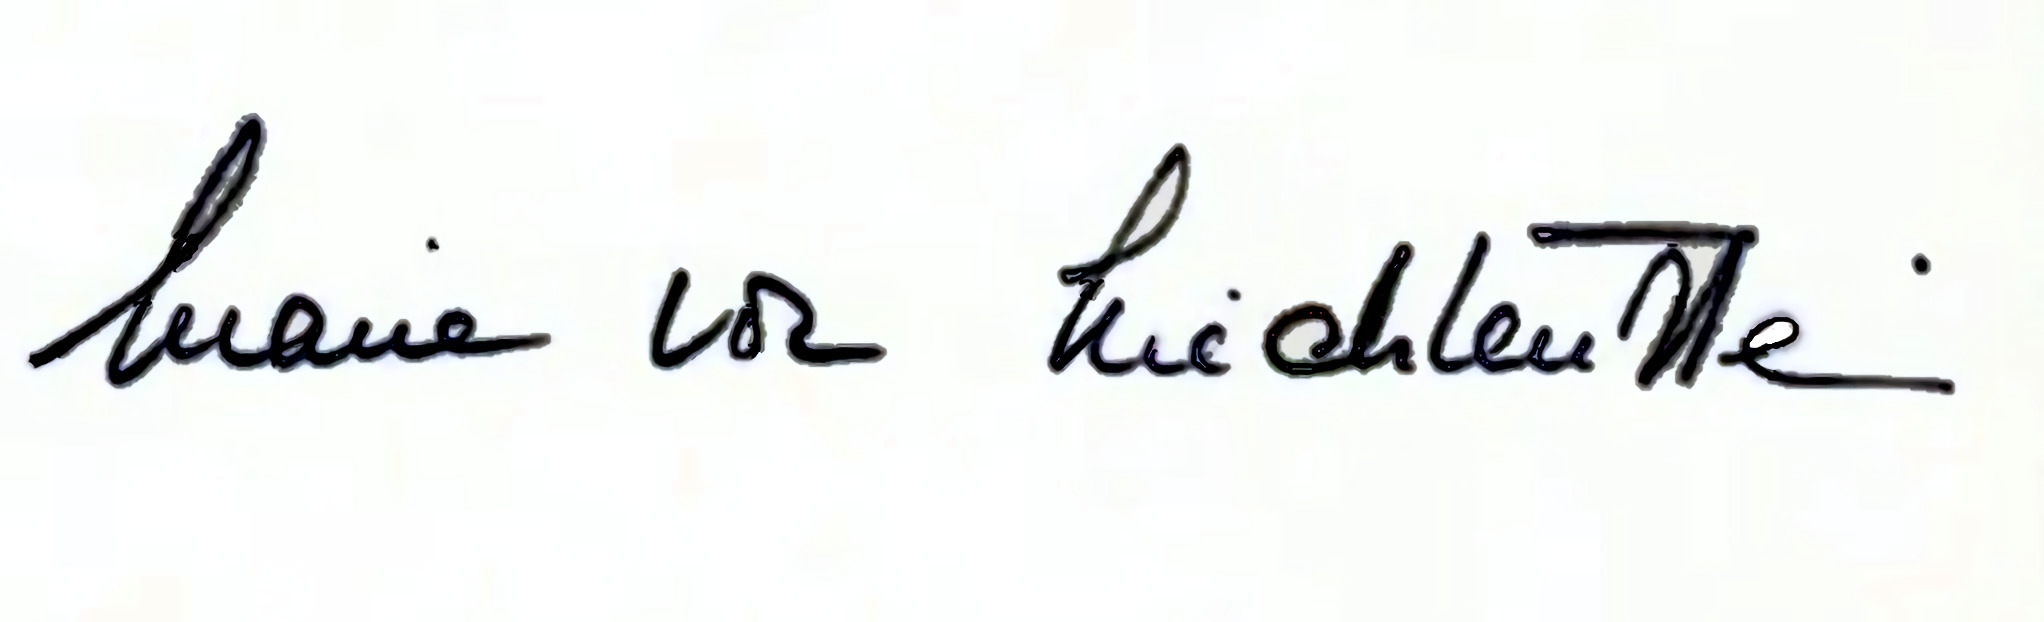
Signature of: marie aglaë princess of lichtenstein